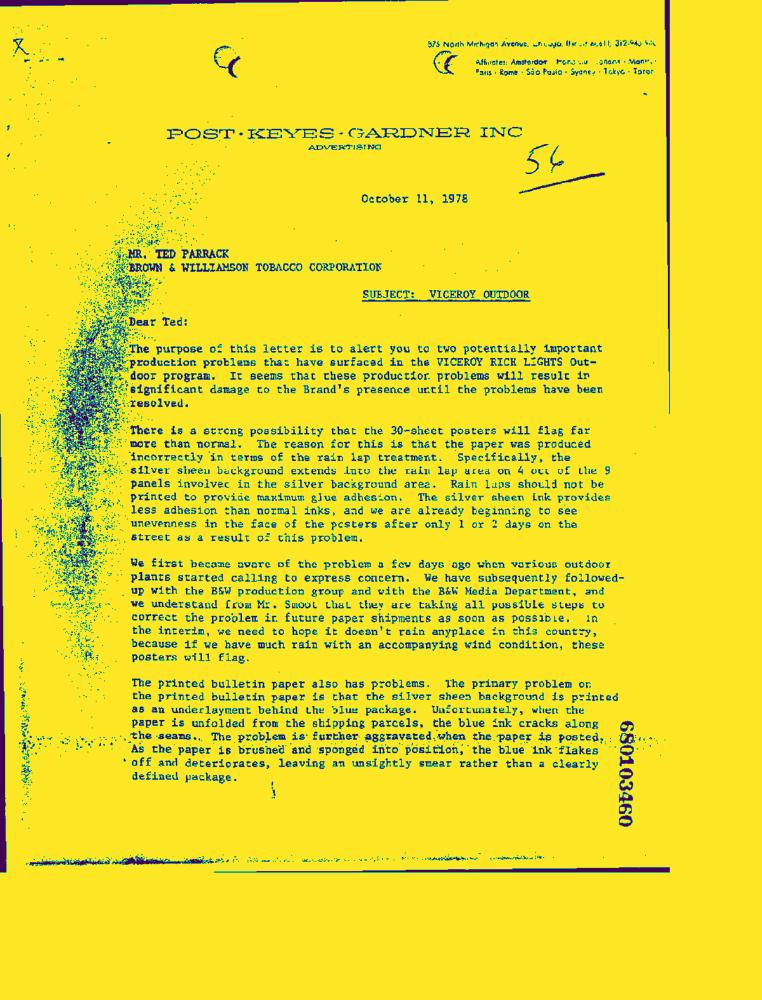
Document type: Letter-Doc